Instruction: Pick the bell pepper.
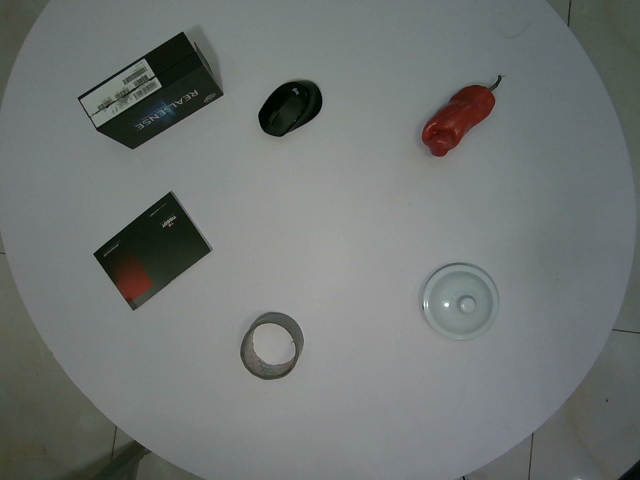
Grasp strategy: vertical